Question: How is the history relevant to the case?
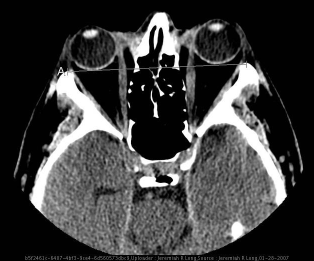
Answer: The patient's history of 45 year old male with known Graves' disease referred to ophthamology for proptosis. is key in understanding the case.